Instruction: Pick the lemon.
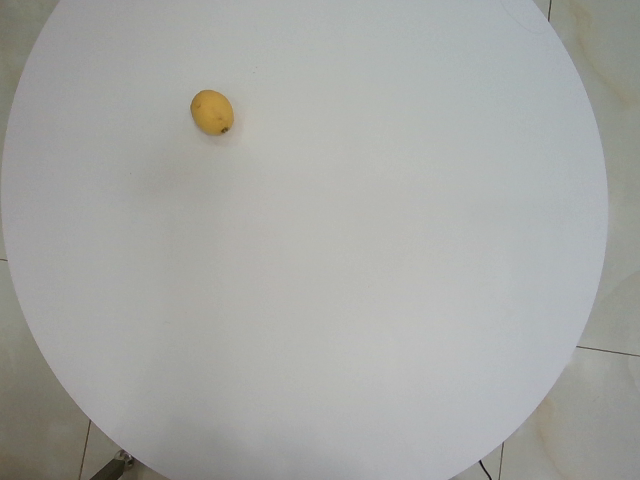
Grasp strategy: vertical